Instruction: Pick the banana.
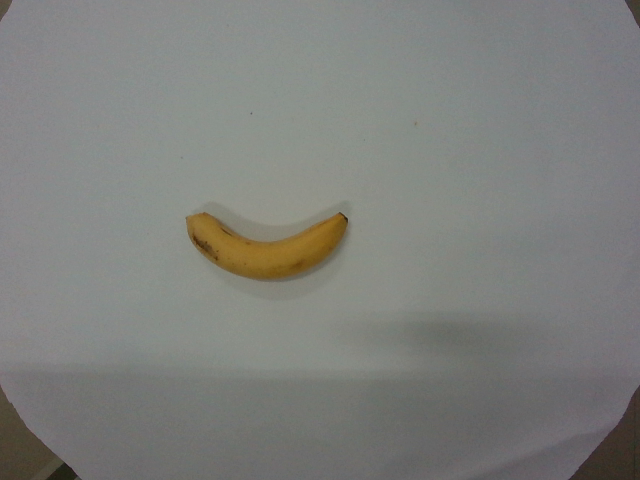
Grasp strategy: vertical